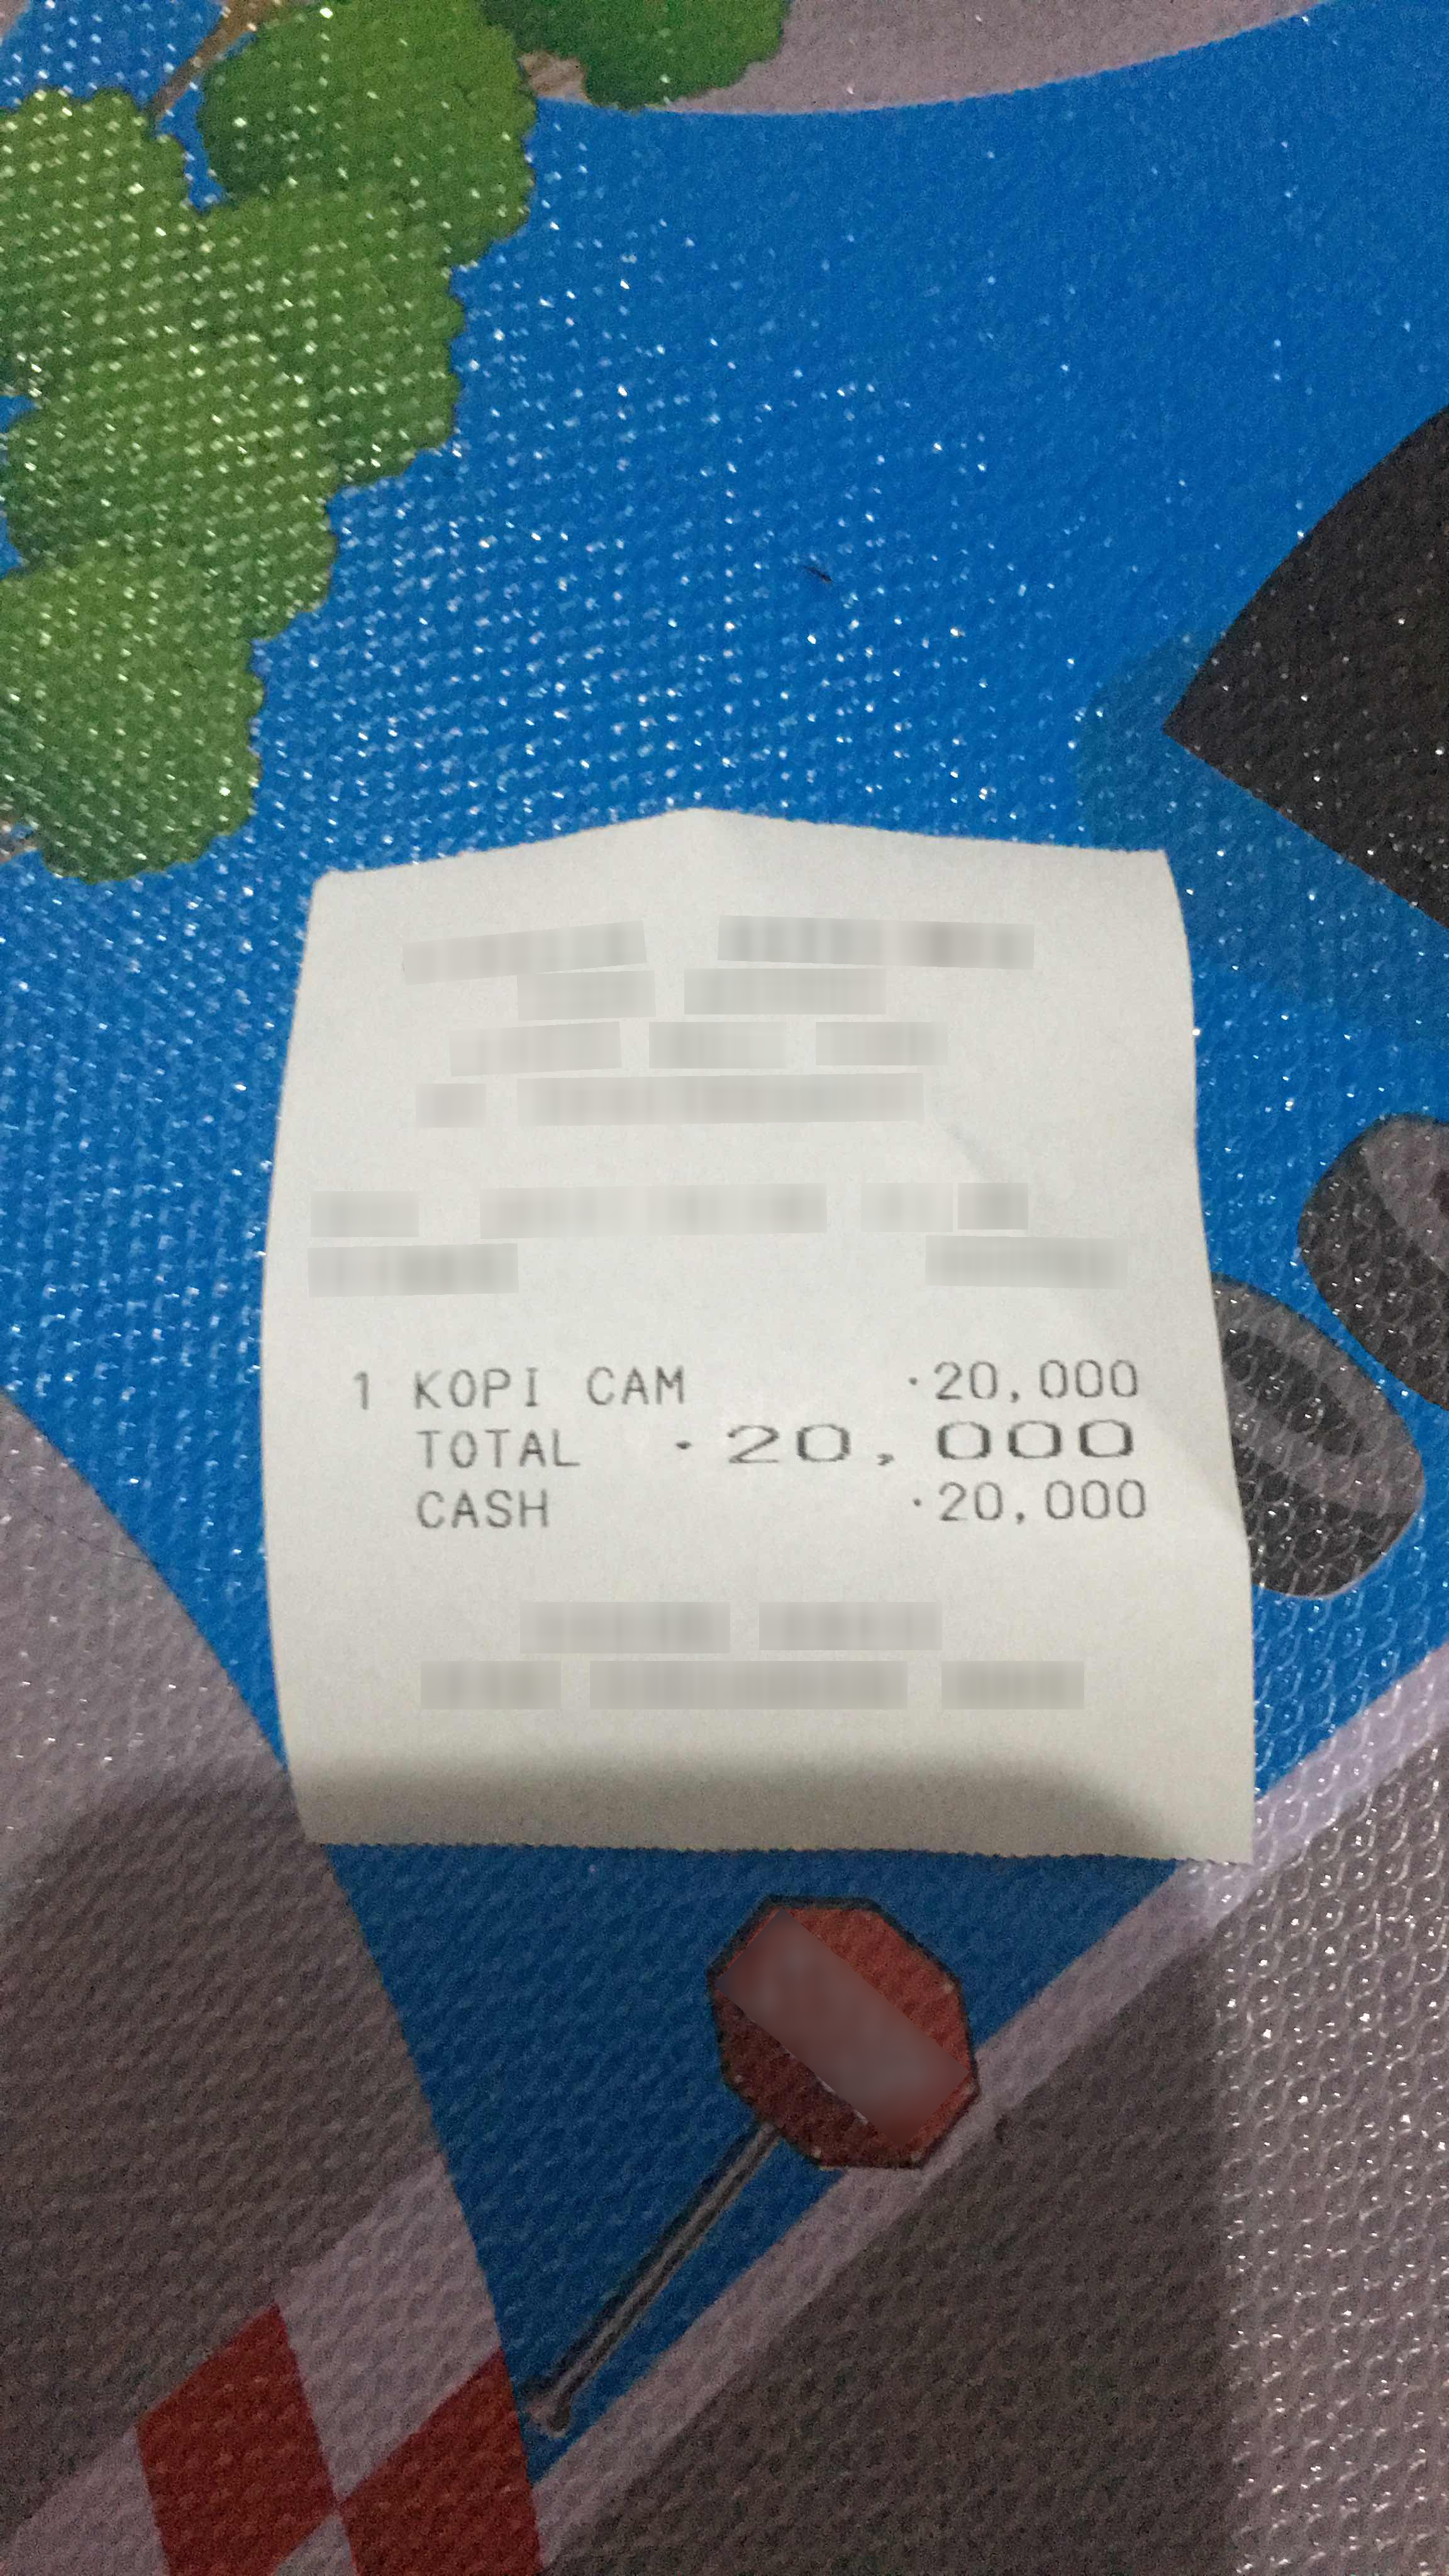
Number of items: 3
Total: 20,000
OCR text regions:
text: 1
text: KOPI
text: CAM
text: 20,000
text: TOTAL
text: 20,000
text: CASH
text: 20,000